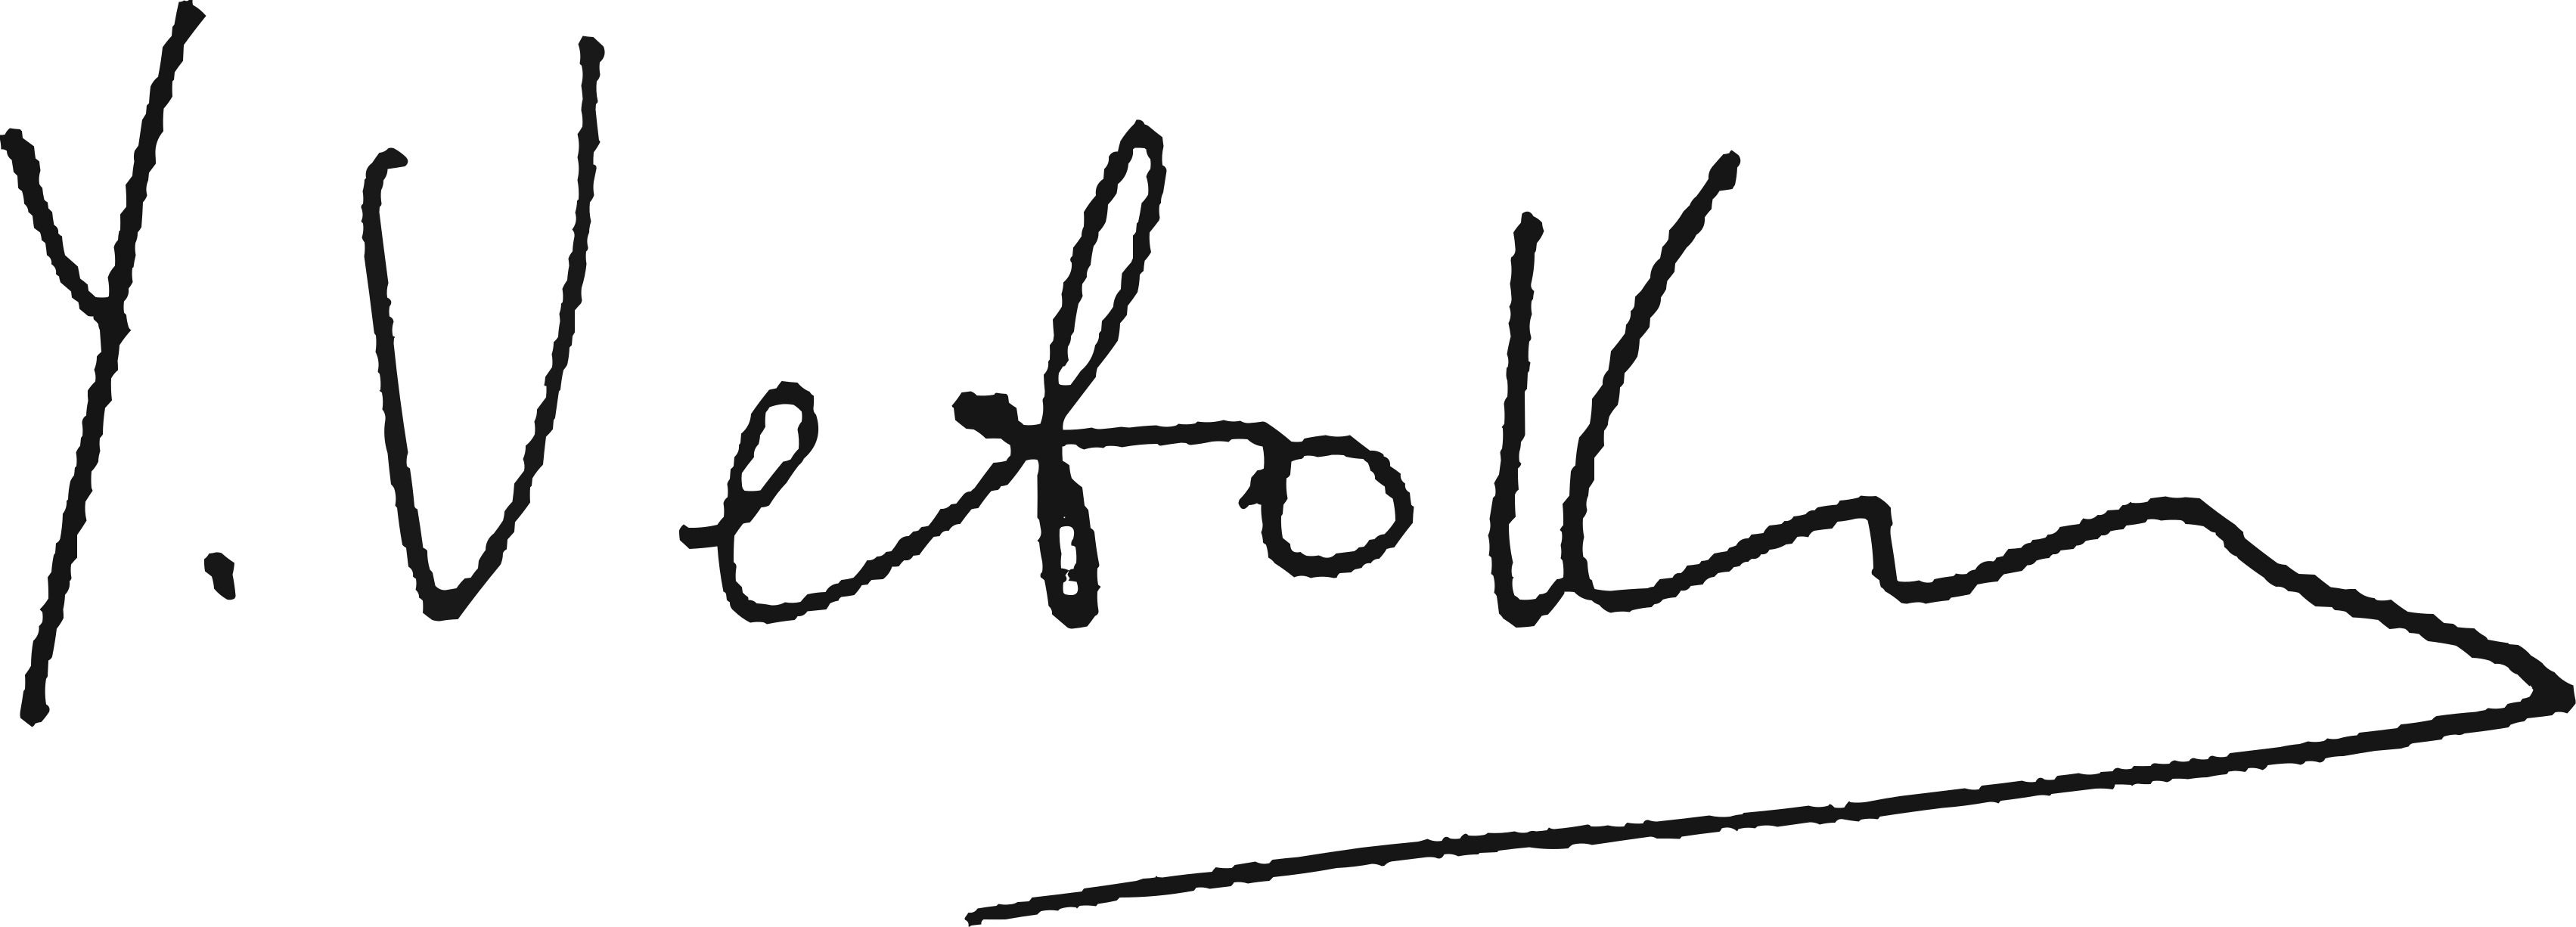
Signature of: yury vetokhin